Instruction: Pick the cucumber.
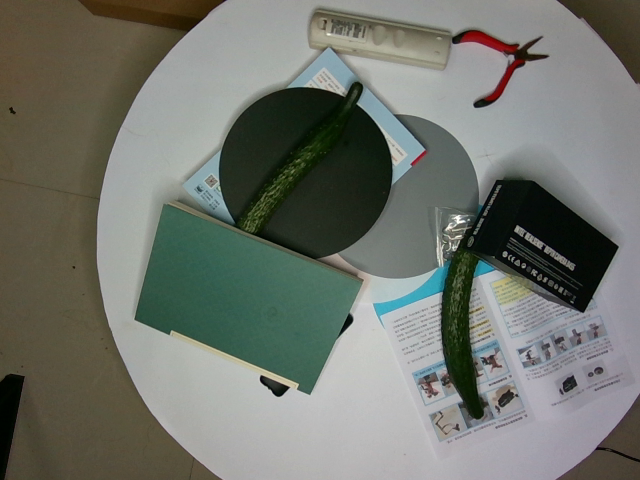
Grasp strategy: vertical